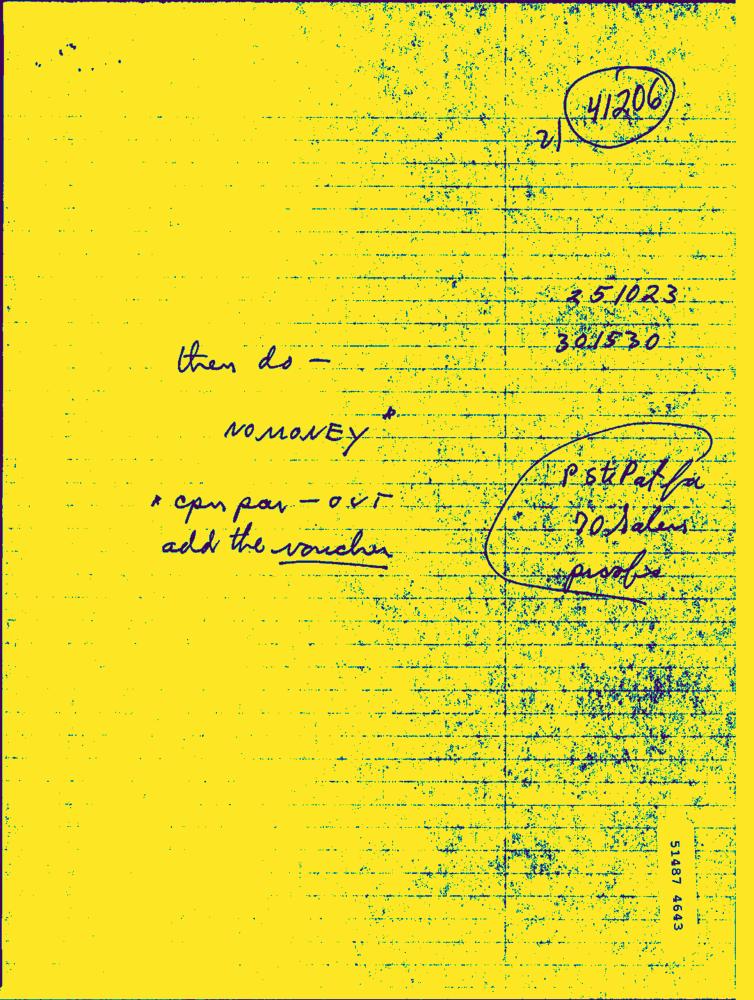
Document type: Hand-Written